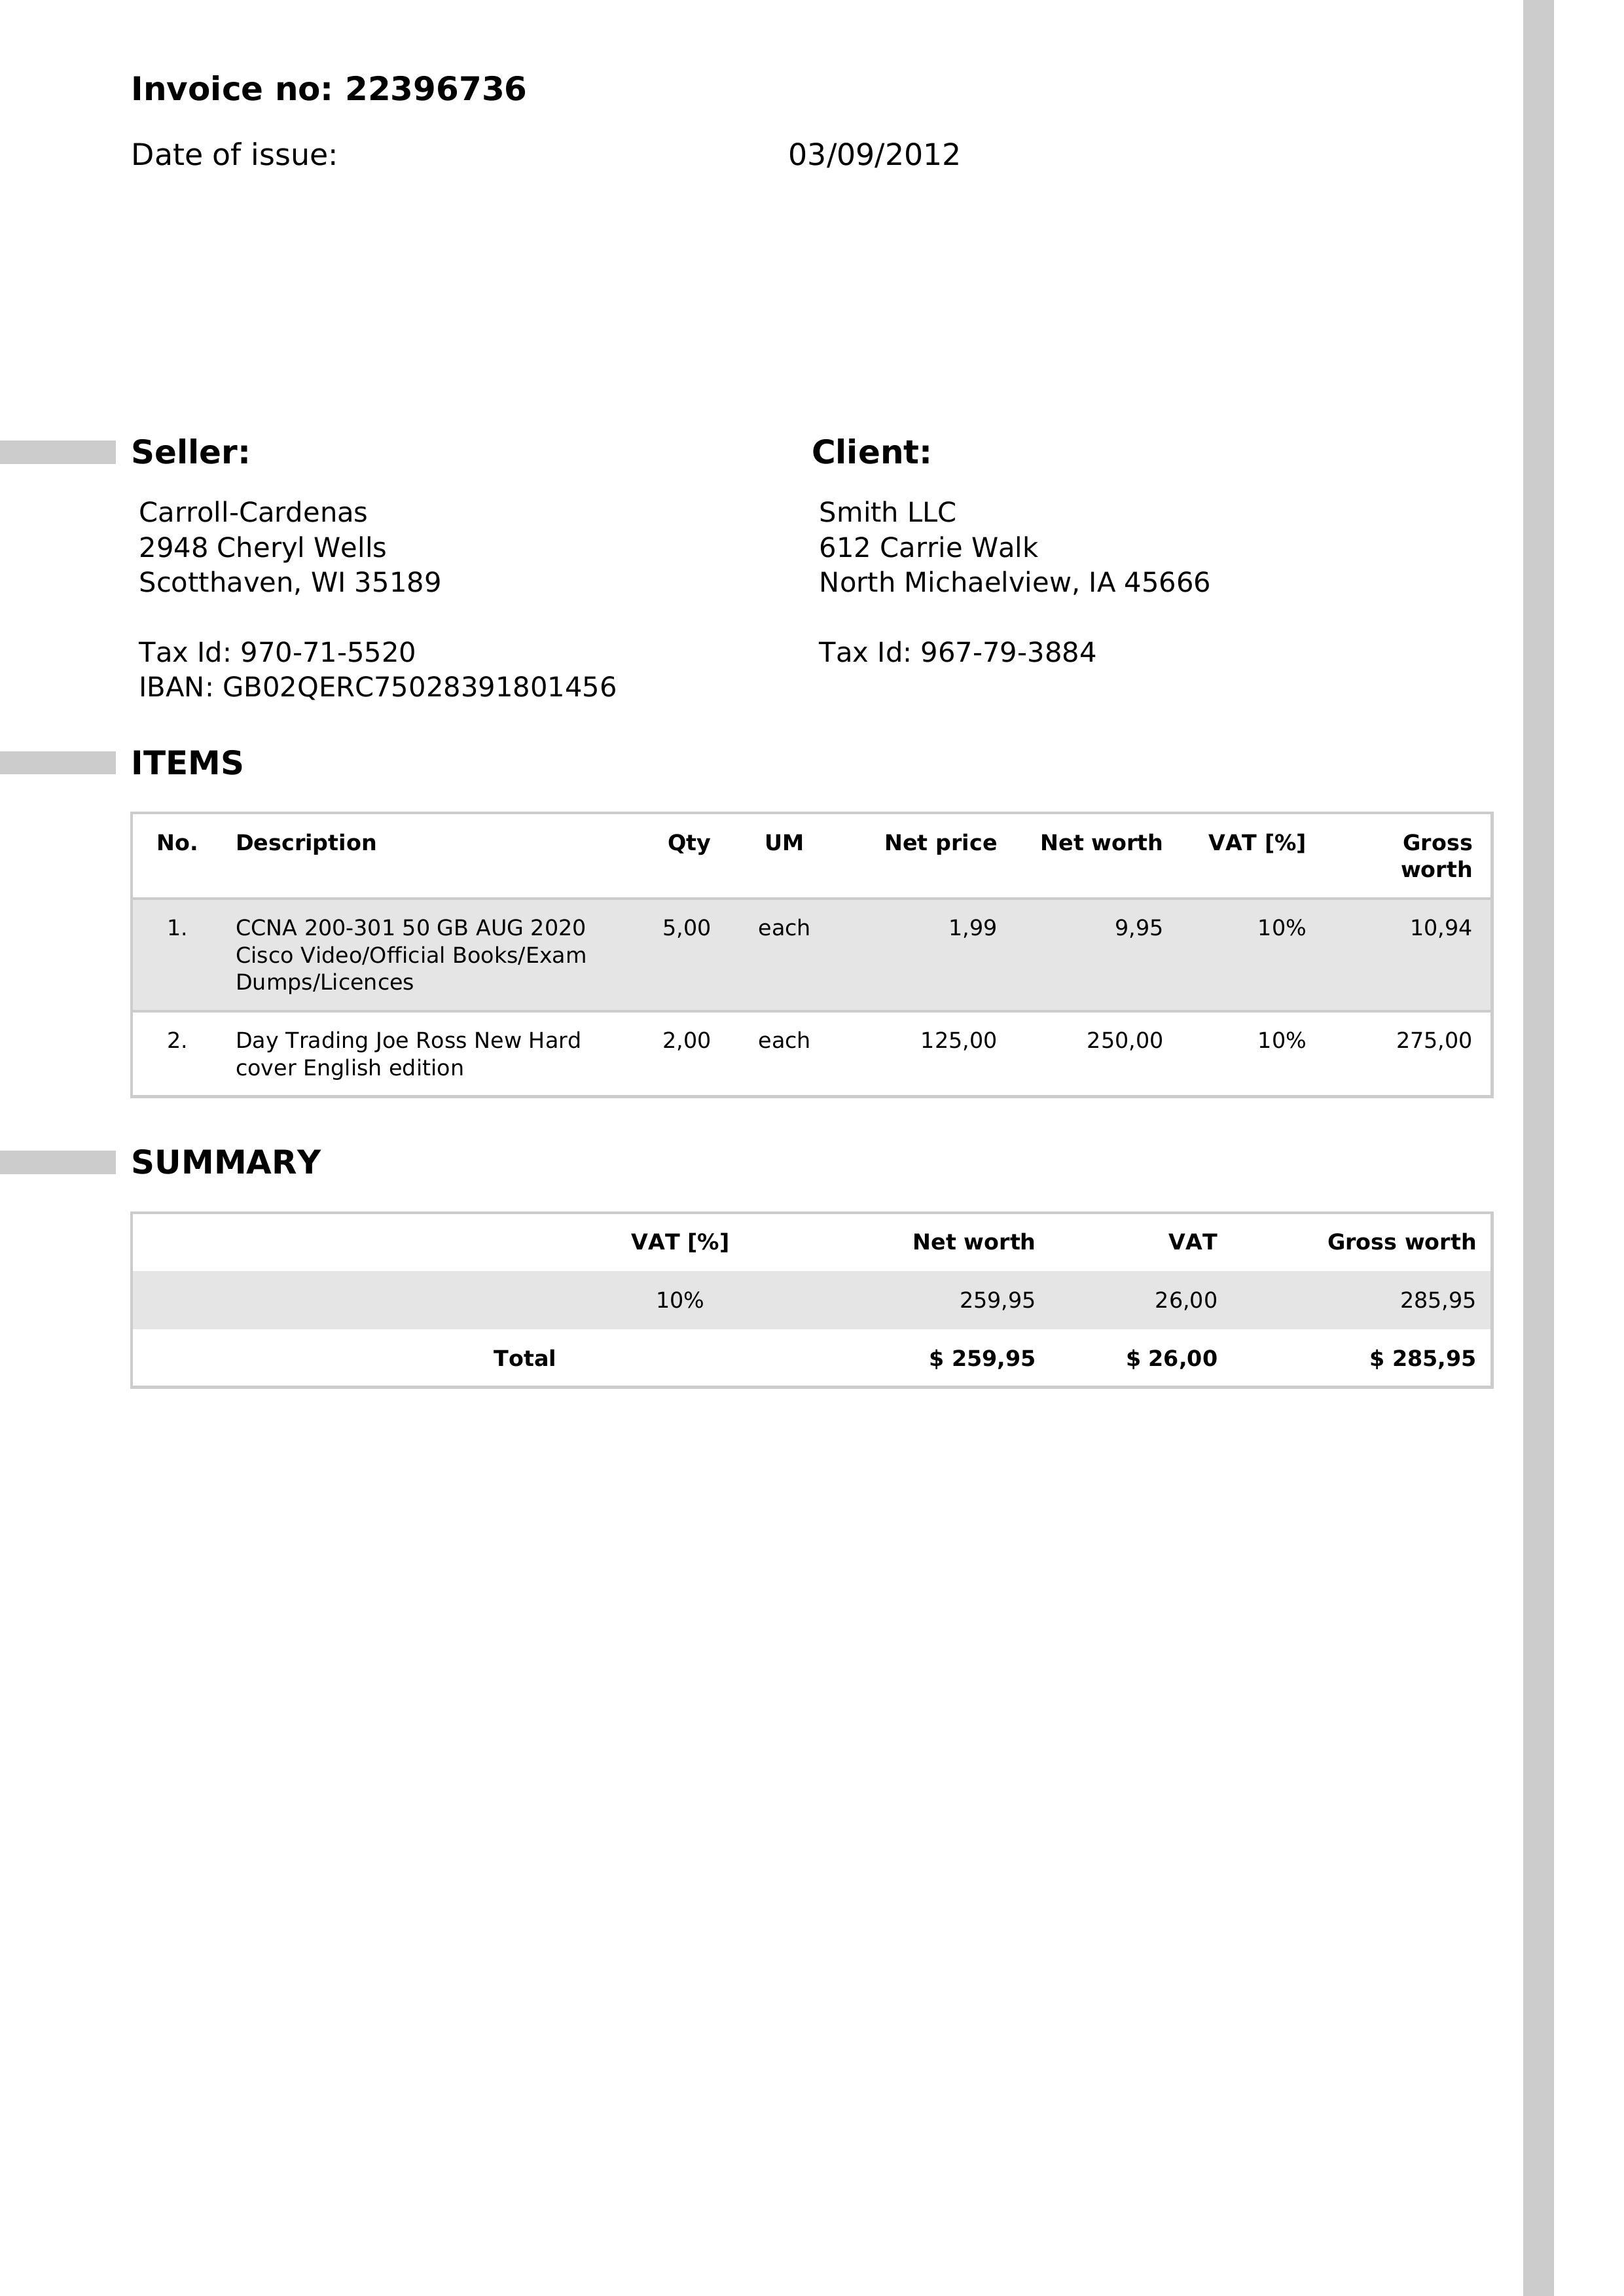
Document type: Invoice